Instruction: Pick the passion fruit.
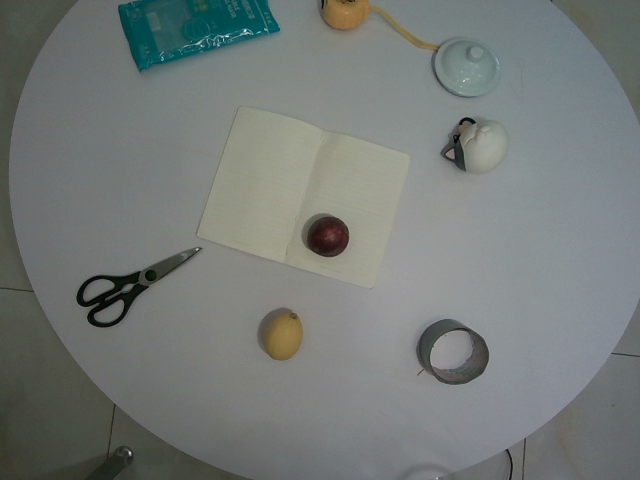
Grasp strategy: vertical